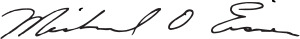
Signature of: michael eisner